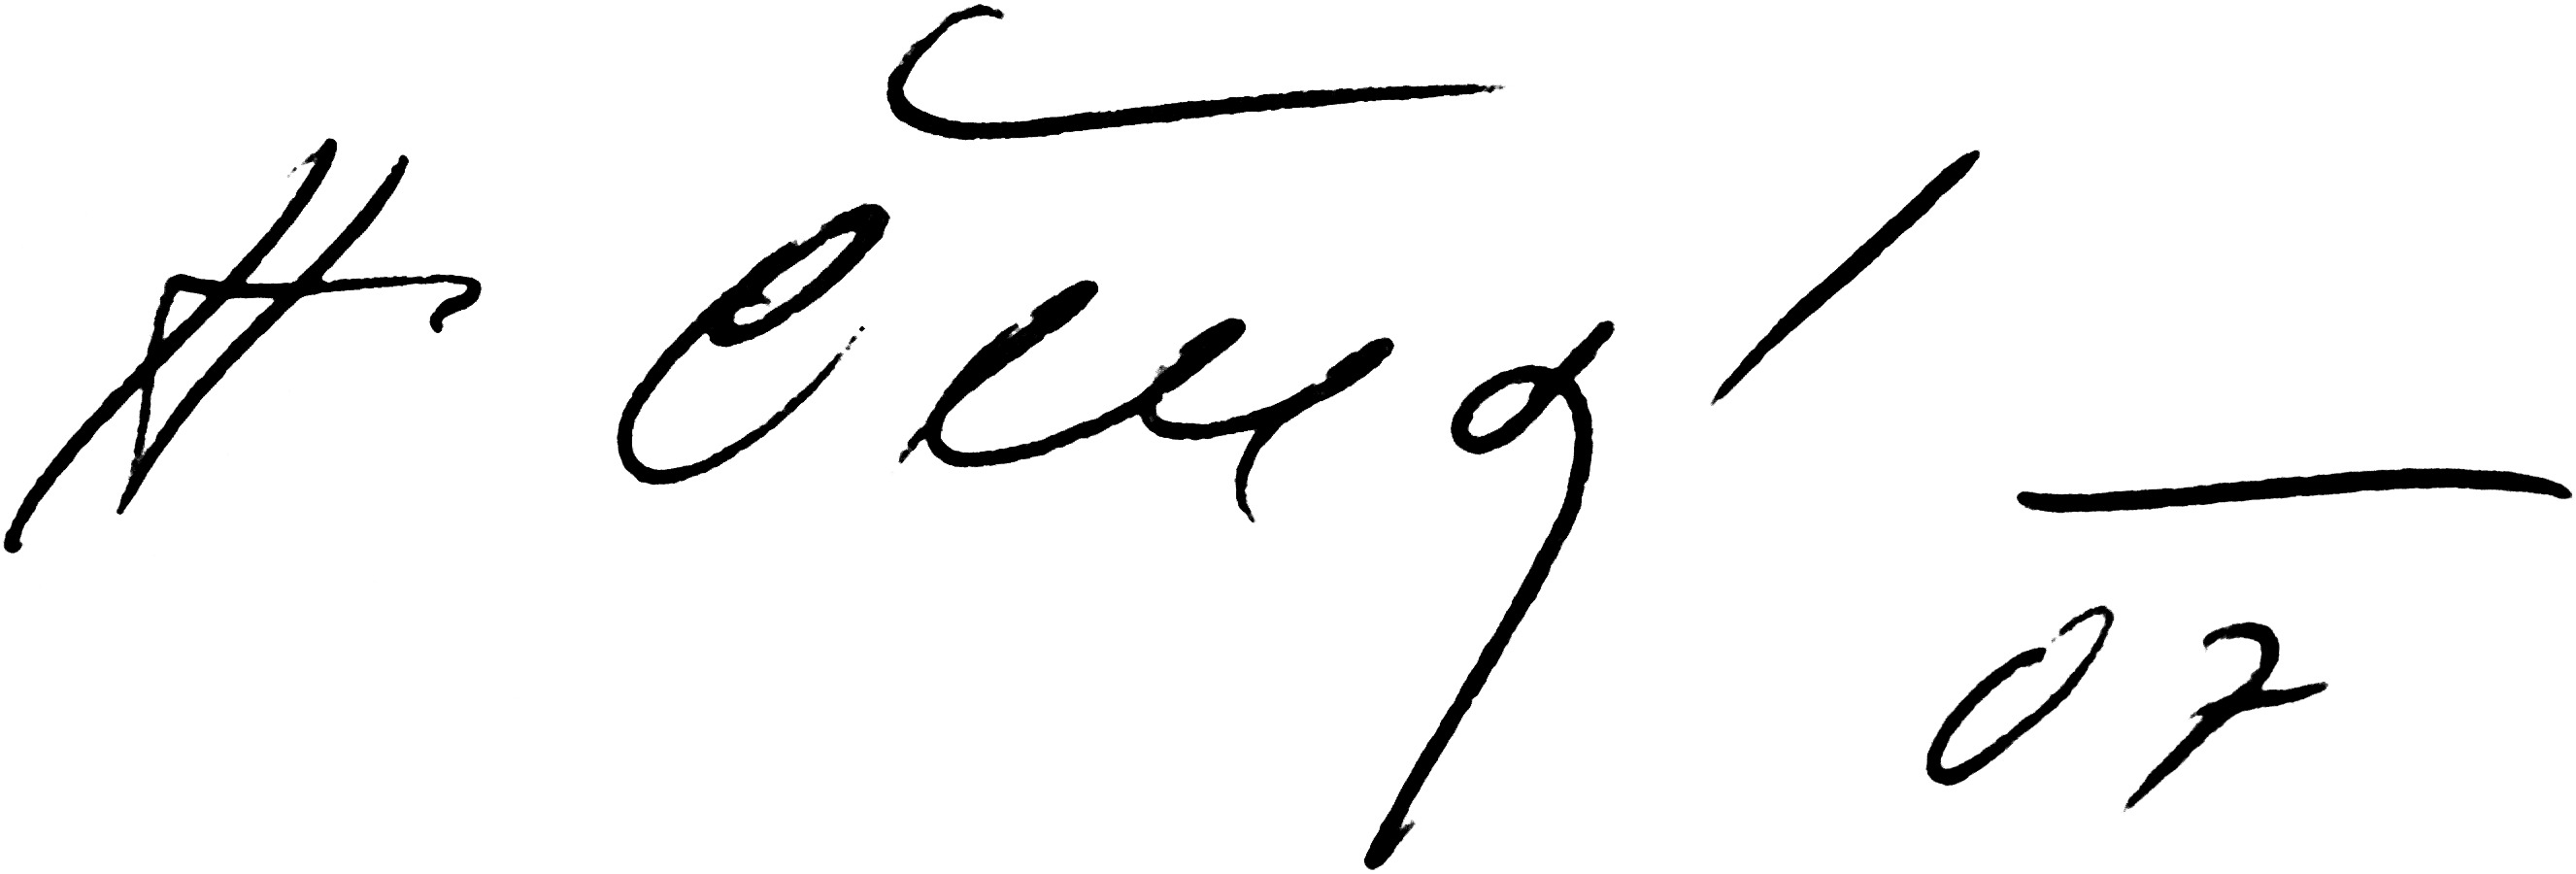
Signature of: jan čenský